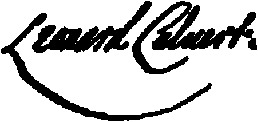
Signature of: leonard calvert